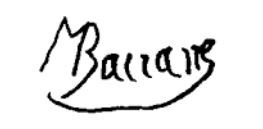
Signature of: marcel bouraine